Question: How is the property described in the document?
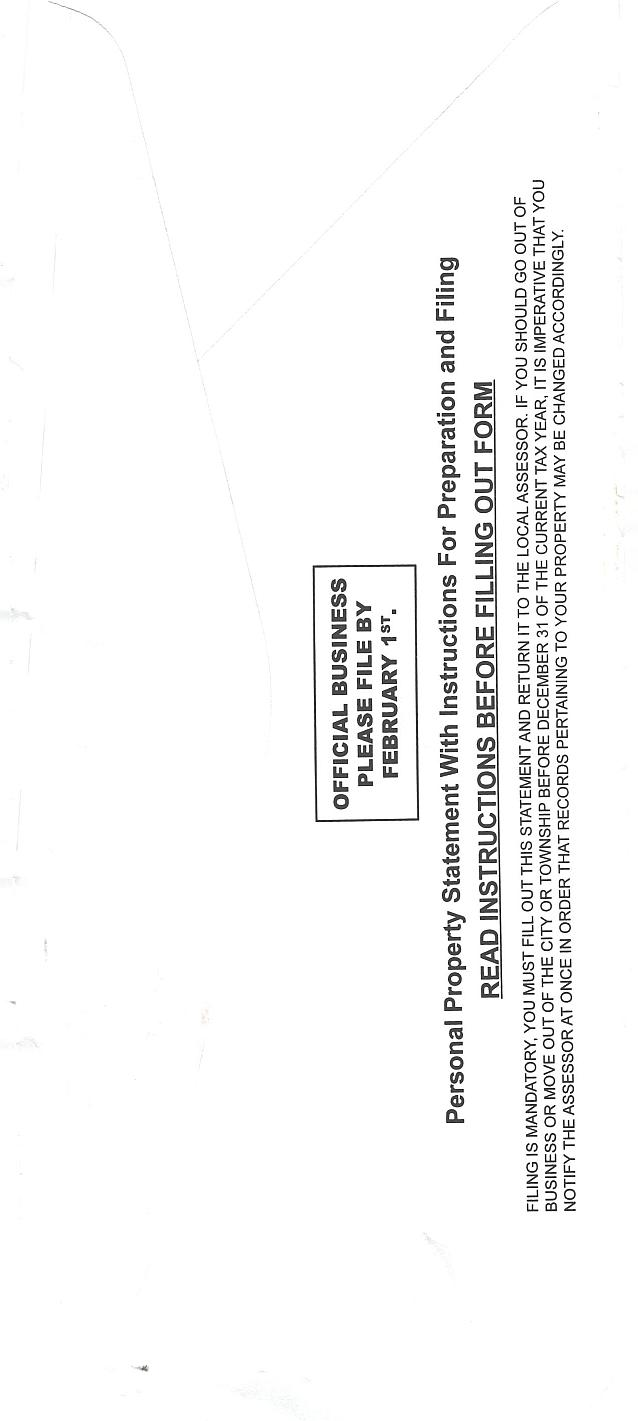
Answer: "OFFICIAL BUSINESS / PLEASE DELIVER PROMPTLY"